Question: Which state is mentioned in the document?
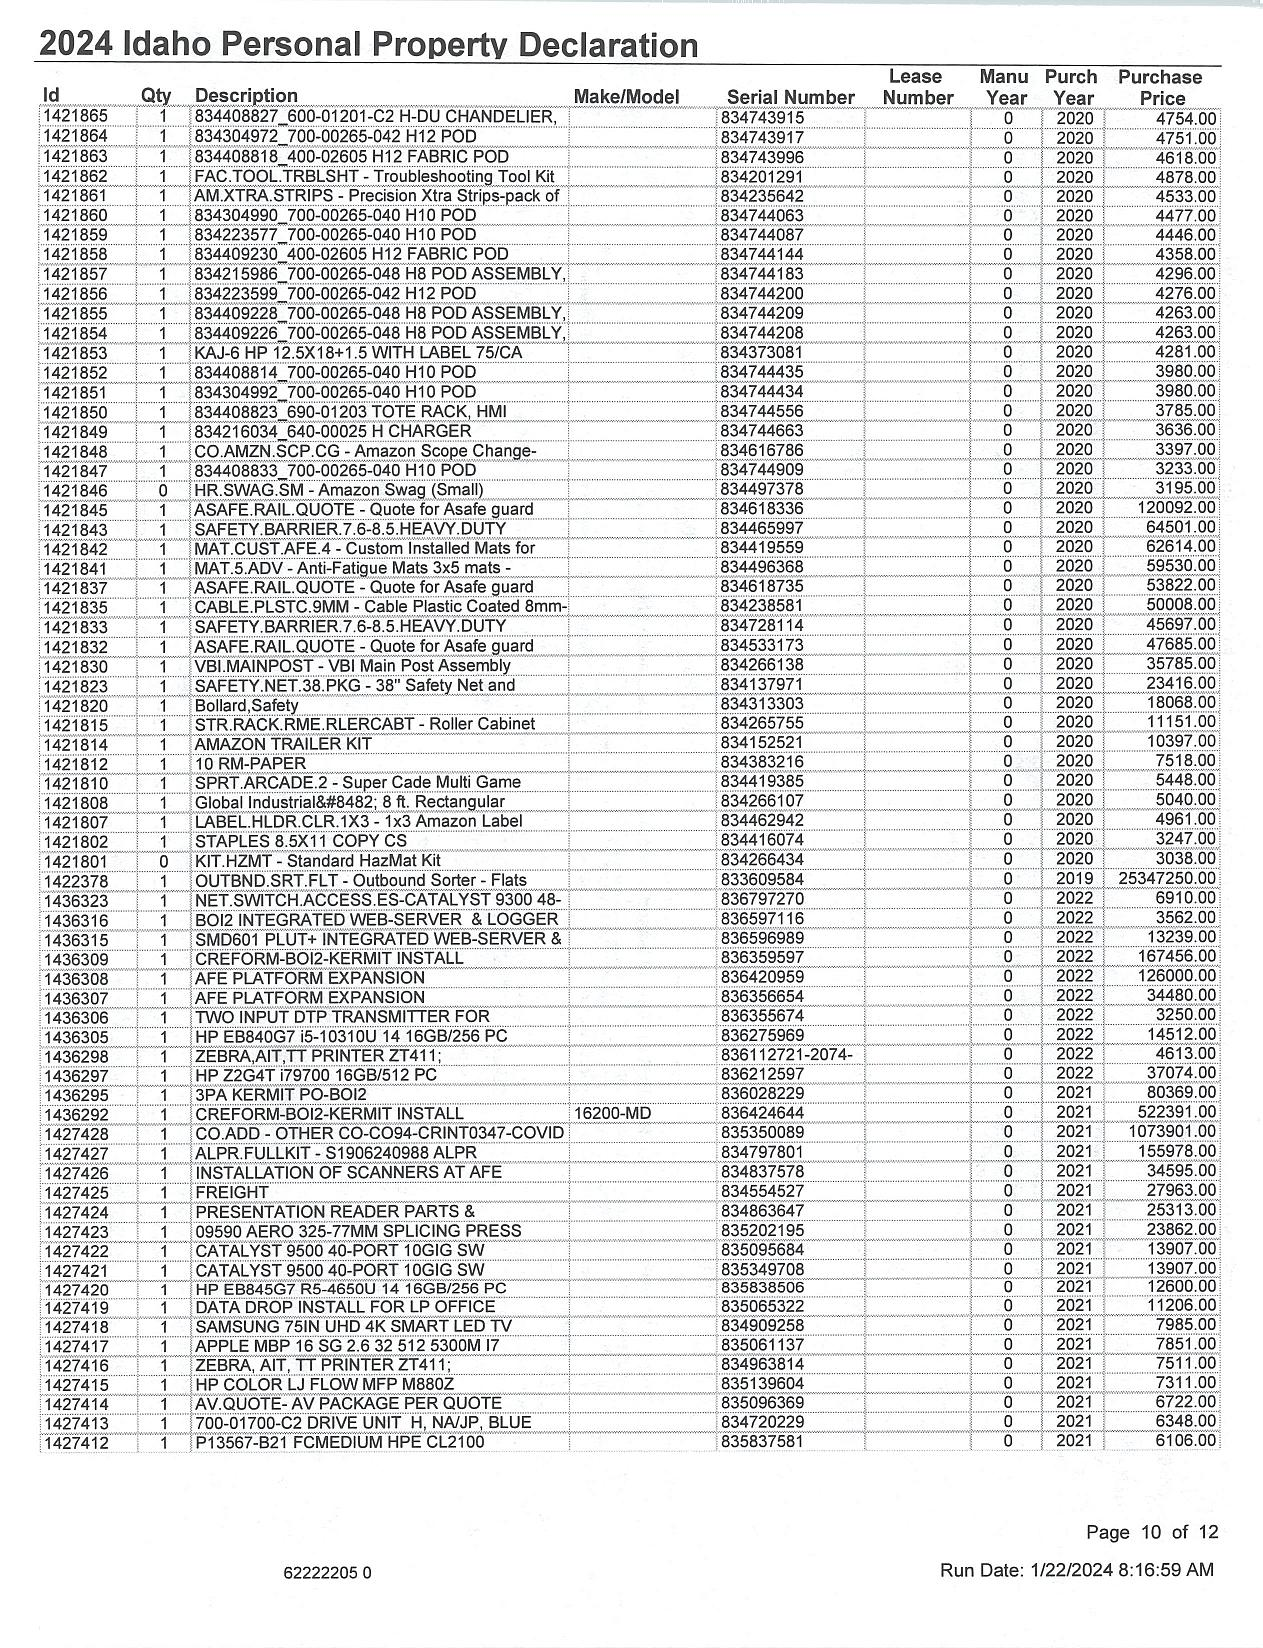
Answer: "Idaho"